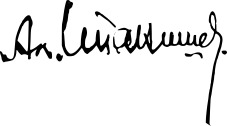
Signature of: alexander stanishev